Question: What tax district, tax-rate area, or tax area code is specified in the document?
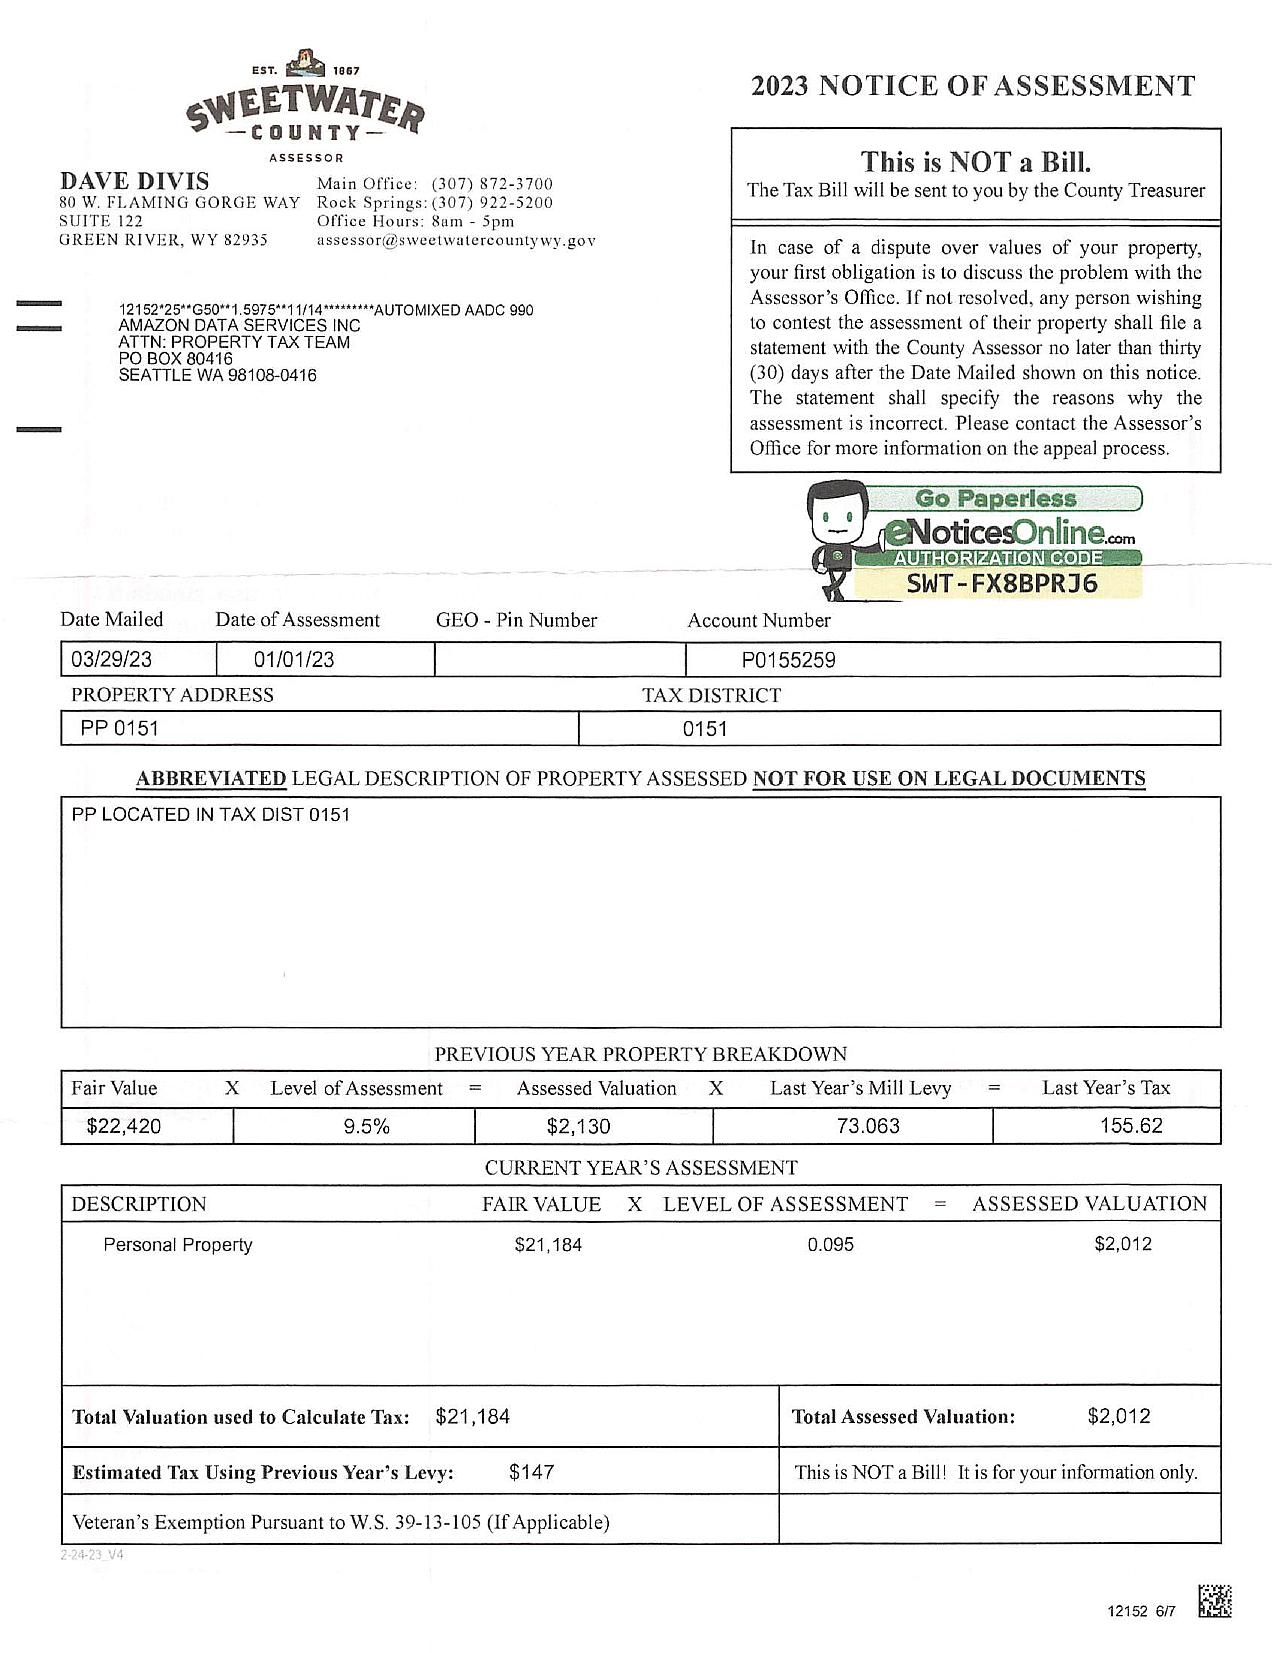
Answer: "0151"